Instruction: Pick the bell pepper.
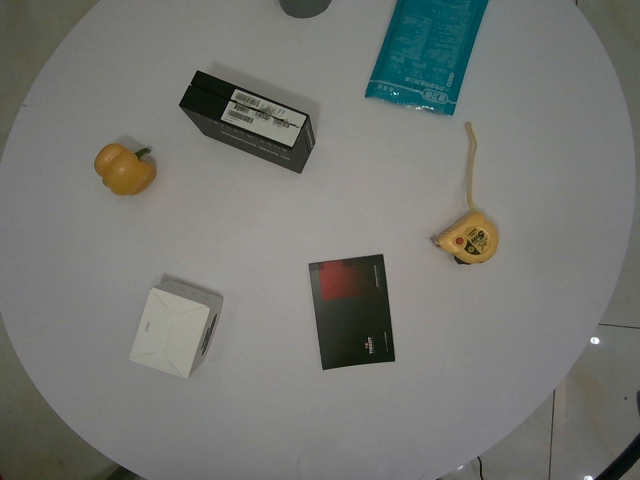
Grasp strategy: vertical